Question: What type of tax is indicated in the document, personal property or real estate?
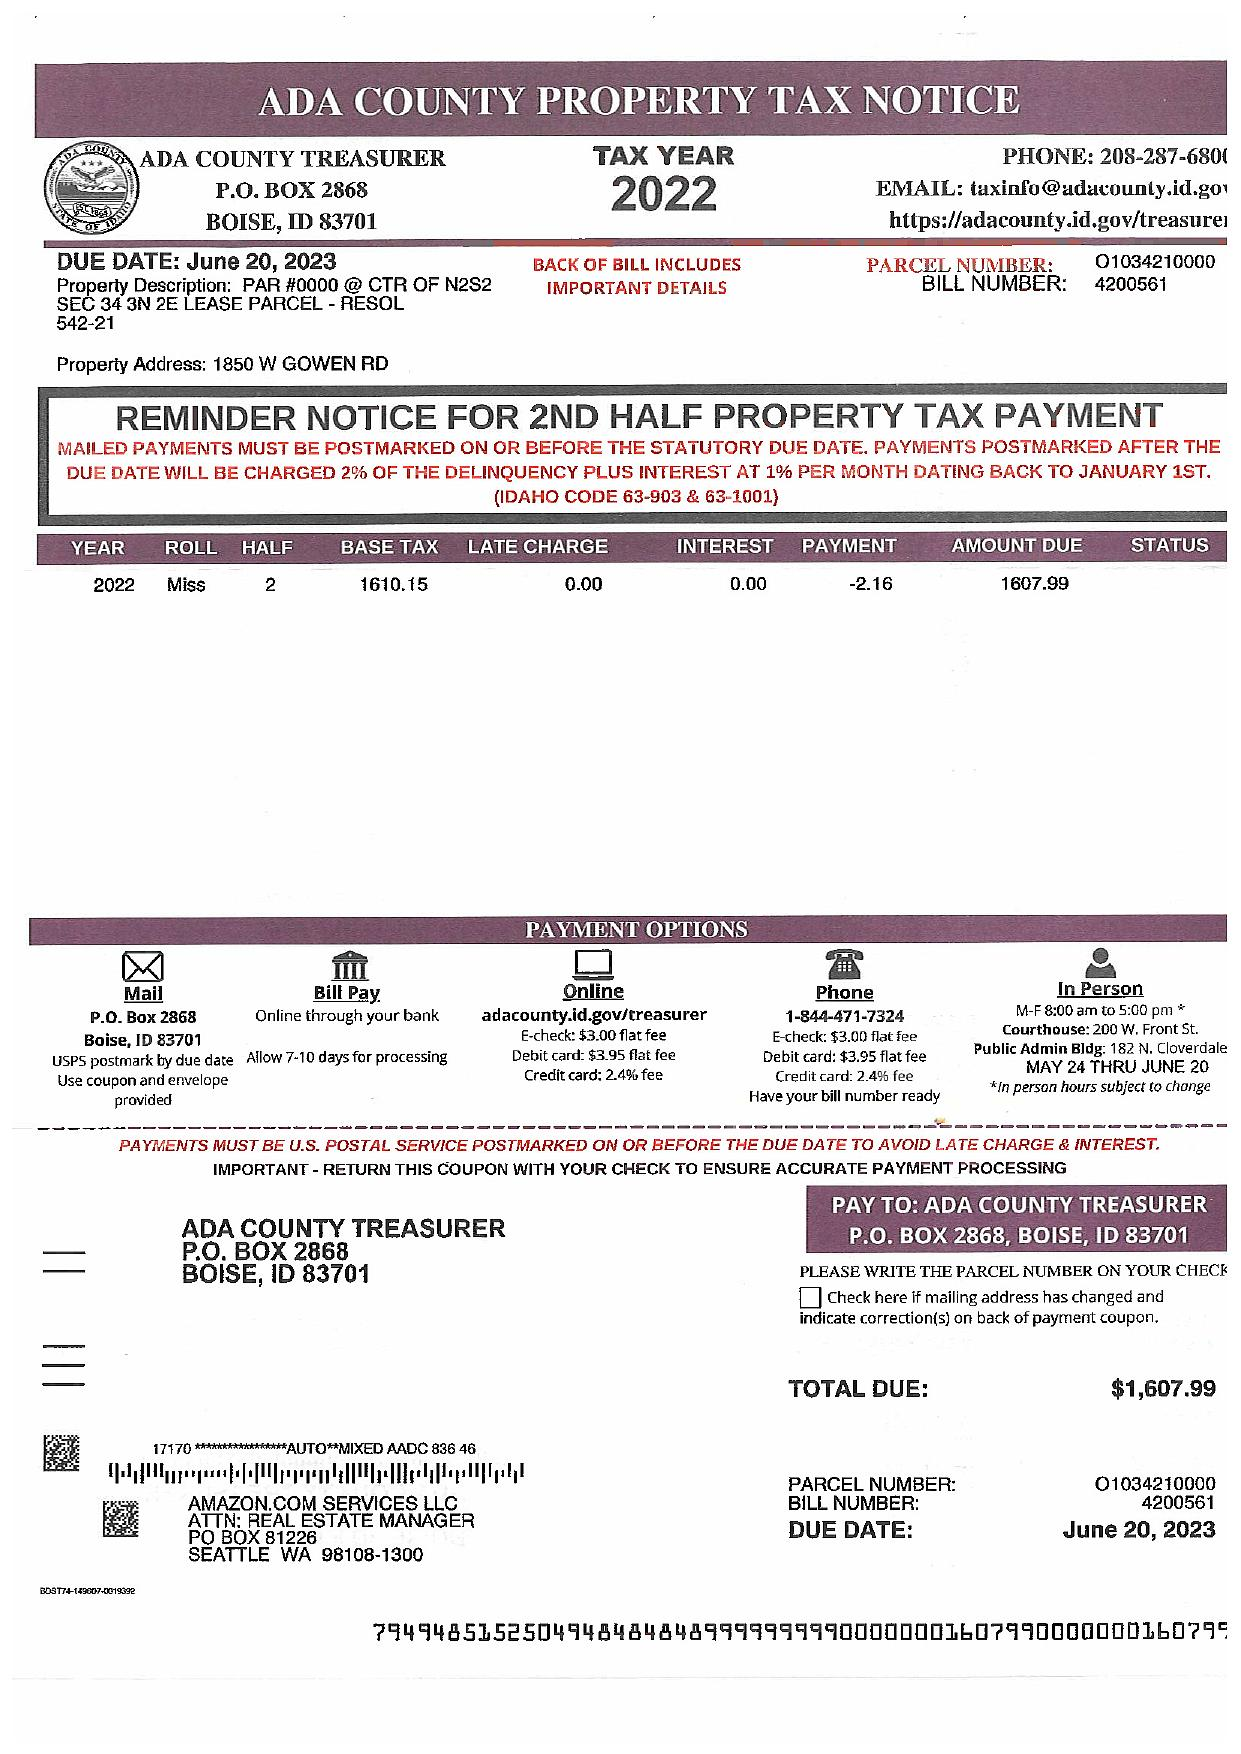
Answer: "Real Estate Tax"